Question: Talk about the condition:
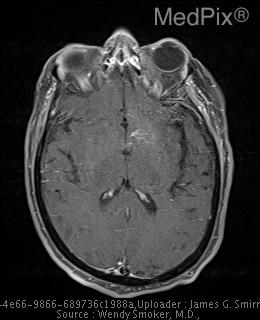
Answer: The disease is discussed as: Cavernous Angiomas make up approximately 10-15% of vascular malformations of the brain. They consist of large sinusoidal vascular spaces which lack normal endothelial tight juctions.  As a result, bleeding is frequent.  The majority of bleeds from these lesions, however, are subclinical with nearly 100% demonstrating hemosiderin staining of the adjacent parenchyma at diagnosis.  There is a 0.5-1% incidence of symptomatic hemmorhage/year.  The most common clinical presentation as a result of hemmorhage is the development of seizures or progressive neurologic deficits, with a seizure disorder being the presenting symptom in approximately 50% of patients with cavernous angiomas.  The degree to which a lesion is symptomatic is,like most CNS abnormalities, dependent on location. Brainstem lesions tend to present earlier with neurologic deficits.

Cavernous angiomas may occur anywhere within the CNS with roughly 3/4 occurring supratentorially, 1/4 within the posterior fossa and brainstem, and occasional lesions within the spinal cord.  While the occurrence may be sporadic, there is a strong familial association identified where close to 80% of members of affected families may demonstrate lesions.  In about 50% of patients the lesions will be multiple.  Whenever more than one cavernous malformation is identified in the CNS, there is probably an autosomal dominant inheritence.  This should prompt an evaluation of all first-degree relatives.

Imaging findings are related to the degree of prior hemmorhage of the lesions.  On CT, these lesions may be heavily calcified.  MR often demonstrates blood products of various ages centrally and a rim of hemosiderin peripherally.  Gradient-echo images may be helpful in identification of small lesions secondary to the gradient suseptibility or characteristic "blooming" artifact produced by hemosiderin.  Following contrast administration, on either CT or MR, variable enhancement may occur.